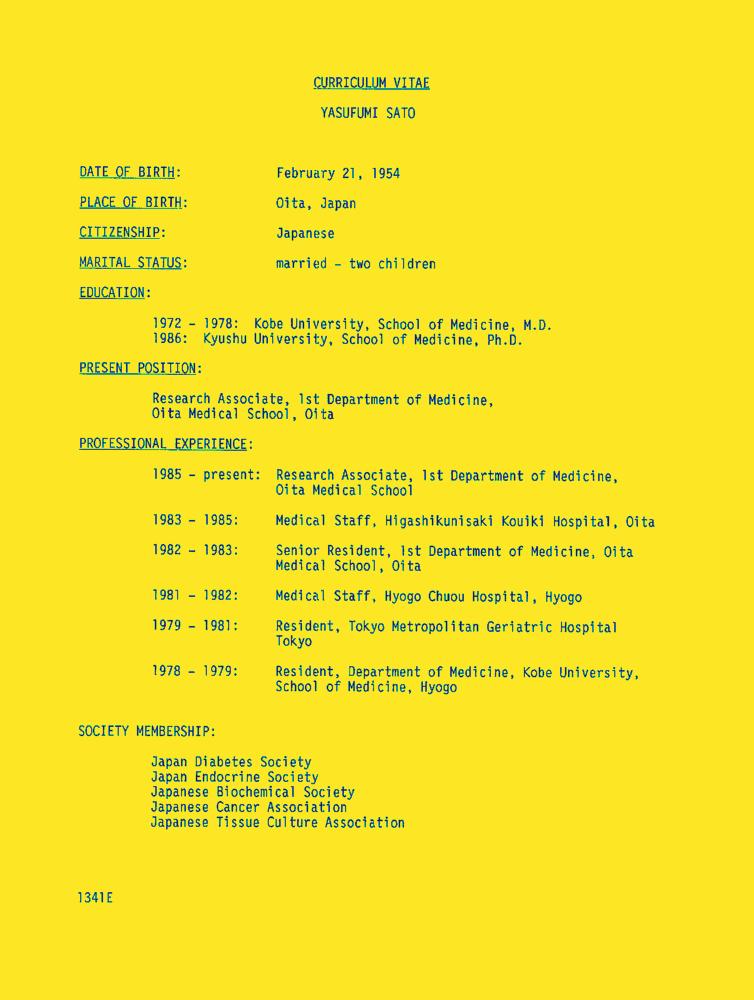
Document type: Resume-Doc